Patient: Male, age 55
A 55-year-old African man with a past medical history of hypertension presented to Parkland Memorial Hospital with a chief complaint of a worsening productive cough that was recurring for the past year. Cough was described as intermittent with occasional yellow sputum production and associated with shortness of breath and chest pain. He denied voice hoarseness, hemoptysis, melanoptysis, and wheezing. Patient also noted 5-pound weight loss over the past 2-3 months, but denied fever, chills, or night sweats. Patient was a recent immigrant from Nigeria where he worked as a mechanic and had a remote smoking history of ~1 pack/year in the early 1990s. He had no personal history tuberculosis nor he had known tuberculosis contacts. He had no personal or family history of cancer and he denied sick contacts. His surgical history was non-contributory. On physical exam he was afebrile with a regular respiratory rate and no adventitious lung sounds where noted. The patient had been seen for the same complaint at an outside primary care clinic two weeks prior and a chest X ray revealed a mild tracheal deviation to the right (Fig. 1A).
A computed tomography (CT) of the chest with contrast was obtained (Fig. 1B & C) and it was notable for a 1.9 cm mass in the right mainstem bronchus with associated right lower lobe consolidation and bronchiectasis. Pulmonology was consulted and management options were discussed. The patient was ultimately recommended to undergo bronchoscopy for airway examination, biopsy of endobronchial lesion, and potential therapeutic intervention.
Bronchoscopy showed a 90% obstructing mass in the proximal right mainstem bronchus and bronchus intermedius. The mass was large and circumferential, endobronchial, exophytic, and polypoid (Fig. 2A). The mass was too large to pass the therapeutic bronchoscope for assessment of the distal airways. The lesion was pretreated with epinephrine and cold saline. The tumor was then excised piecemeal using an electrocautery snare, forceps and suction. Tumor coagulation was performed using APC for hemostasis. Finally, balloon dilation was performed in the right mainstem bronchus and bronchus intermedius (Fig. 2B). The excised tissue was sent for histopathologic examination.
Microscopic evaluation (Fig. 3) showed an infiltrating gland-forming neoplasm with two cell components: eosinophilic ducts, tightly coupled with a surrounding layer of myoepithelial cells with clear cytoplasm. Immunostains (Fig. 3) highlighted the two cell components, as the ducts were positive for AE1/AE3 and CD117 while the myoepithelial cells stained for SOX10, S100, p40 and p63.SMA was negative. The findings were diagnostic for epithelial-myoepithelial carcinoma. The tumor was interpreted as intermediate-grade on the basis of increased nuclear atypia and an elevated mitotic rate.
Patient was discharged from the hospital with scheduled outpatient visits for monitoring of the carcinoma by pulmonology and thoracic surgery. He, unfortunately, was lost to follow up.
Keywords: bronchus intermedius, electrocautery, interventional pulmonology, lung, right mainstem bronchus, salivary epithelial-myoepithelial carcinoma
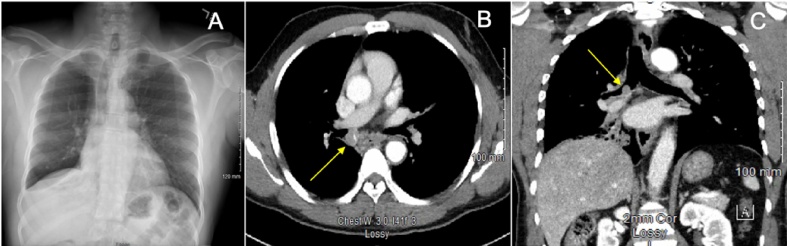
Image caption: Radiological Findings. [A] posterior-anterior plain chest film obtained 2 weeks prior to presentation with tracheal deviation to the right and hilar fullness. [B] Chest CT scan with contrast with axial view with right mainstem obstructing endobronchial mass (yellow arrow) [C] Coronal reconstruction with right mainstem endobronchial mass (yellow arrow) with evidence of post obstructive bronchiectasis. (For interpretation of the references to colour in this figure legend, the reader is referred to the Web version of this article. ).